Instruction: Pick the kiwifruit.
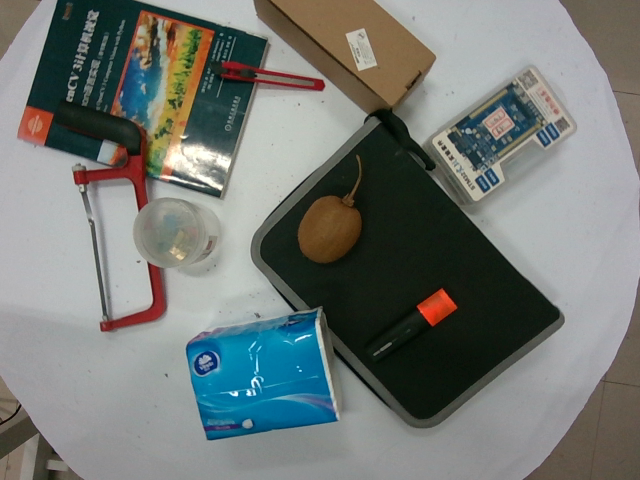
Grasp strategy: vertical